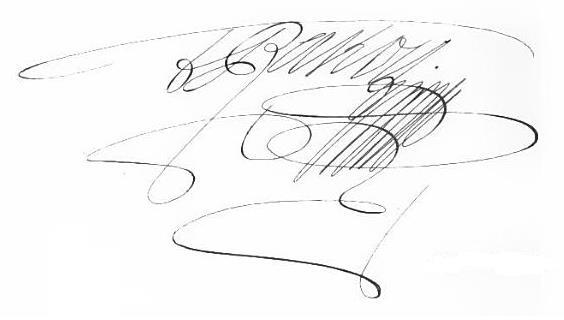
Signature of: francis ii rákóczi